Question: How is the property described in the document?
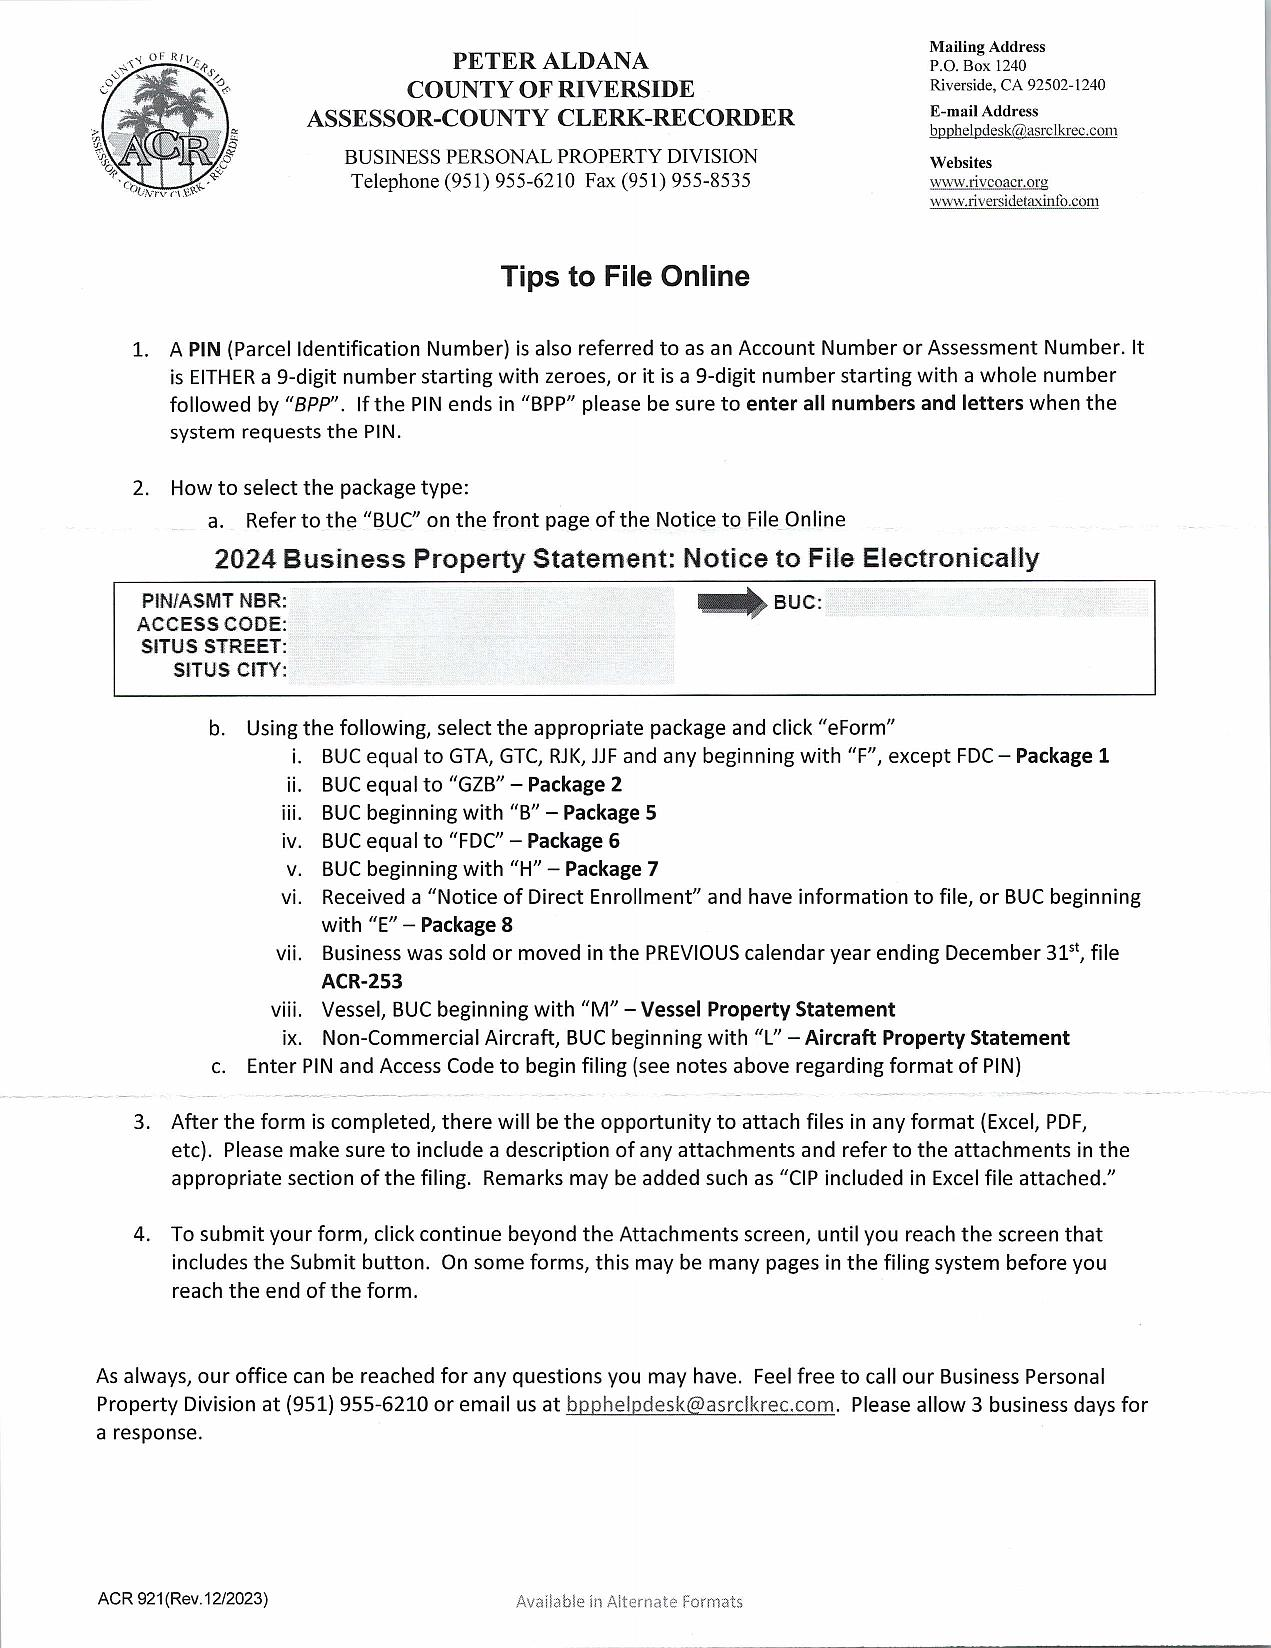
Answer: "Business Personal Property"